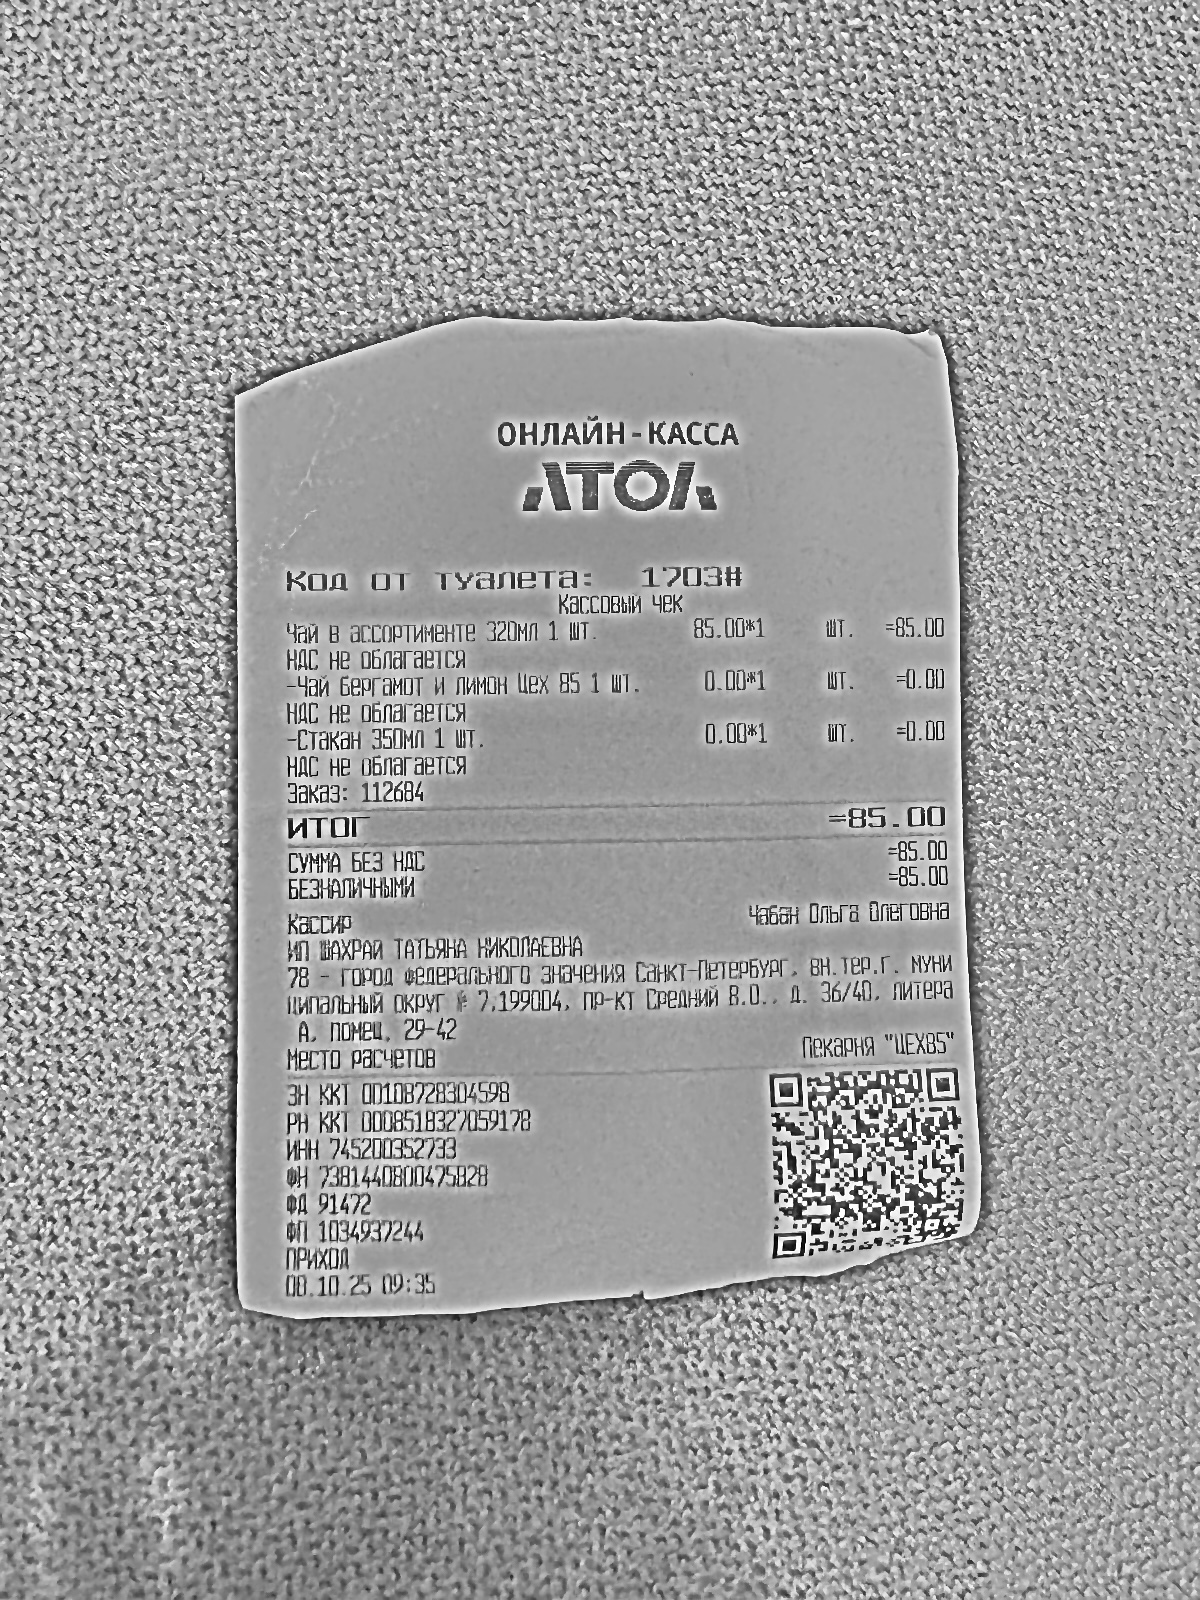
Продавец: ИП ШАХРАЙ ТАТЬЯНА НИКОЛАЕВНА
ИНН: 745200352733
Дата: 08.10.25
Товары: Чай в ассортименте 320мл 1 шт.; -Чай бергамот и лимон Цех 85 1 шт.; -Стакан 350мл 1 шт.
Количество: 1; 1; 1
Цена: 85.00; 0.00; 0.00
Сумма: 85.00; 0.00; 0.00
Итого: 85.00